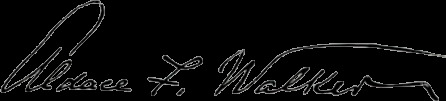
Signature of: aldace f walker